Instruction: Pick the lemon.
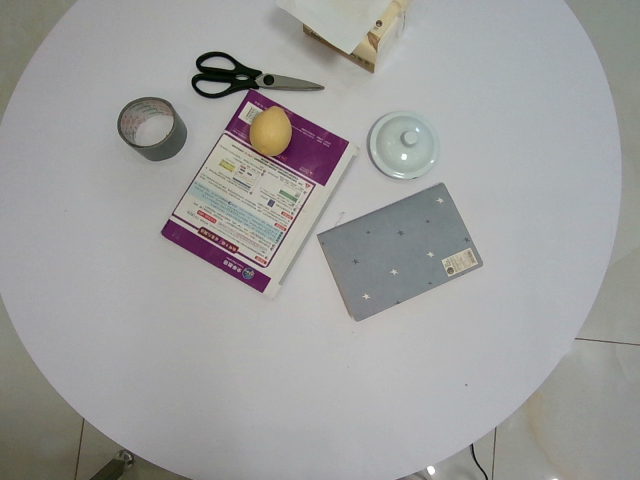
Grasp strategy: vertical